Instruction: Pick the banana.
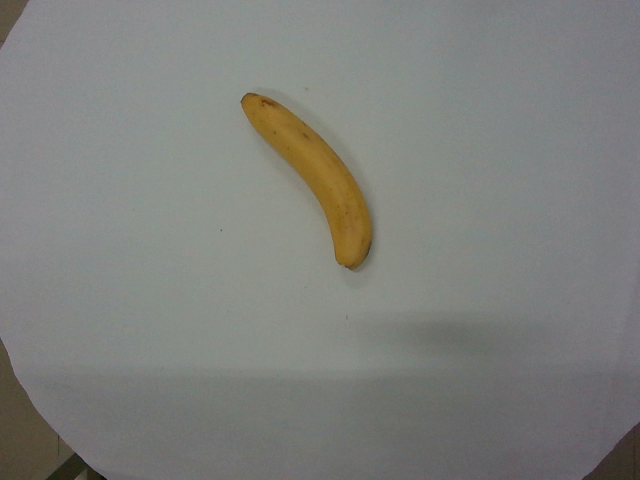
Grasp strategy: vertical